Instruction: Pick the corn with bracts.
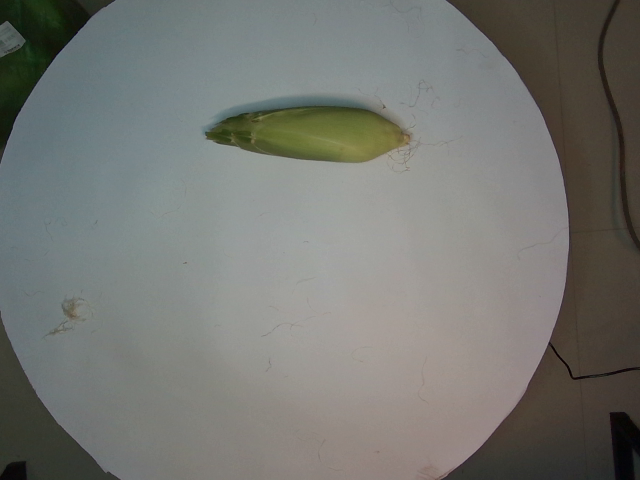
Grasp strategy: vertical